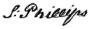
Signature of: samuel phillips